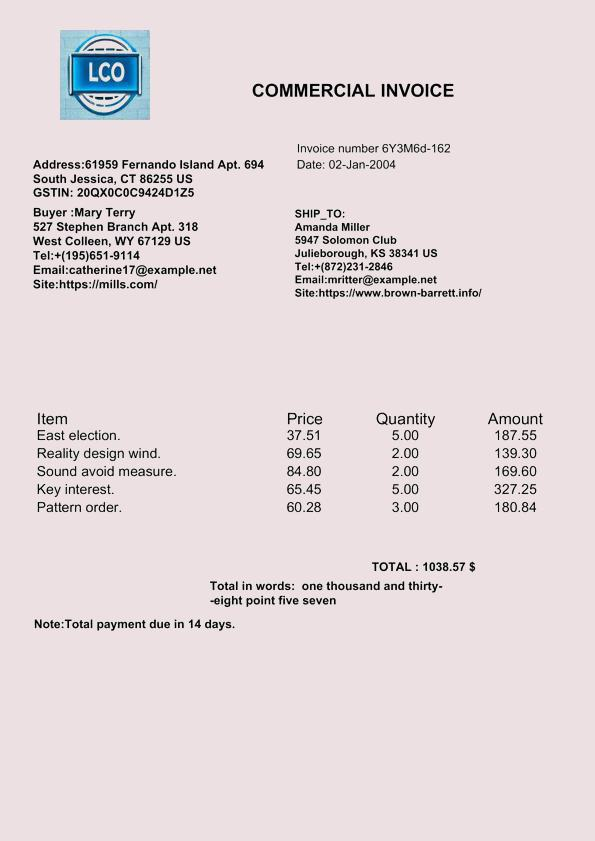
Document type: Invoice